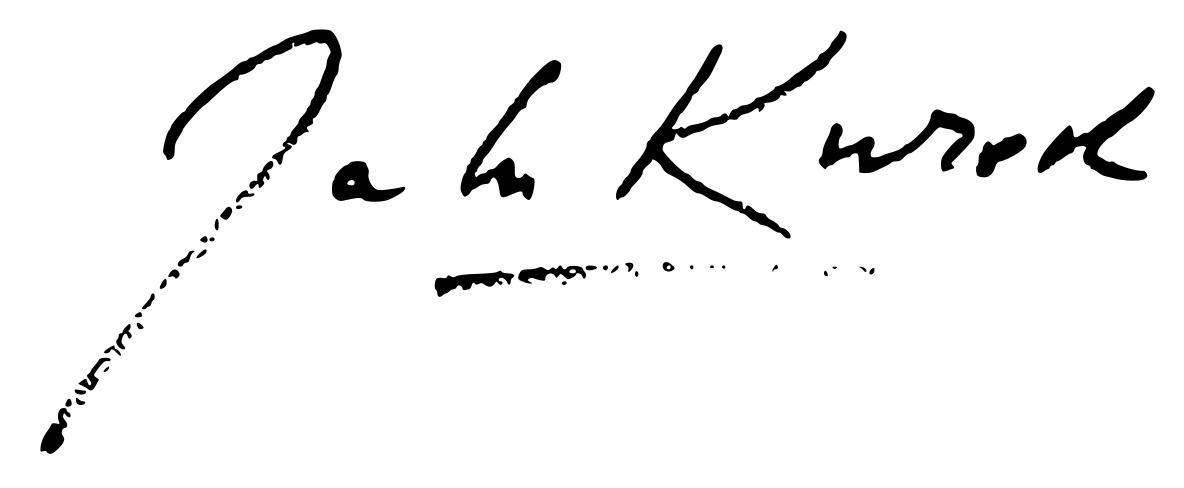
Signature of: jalu kurek